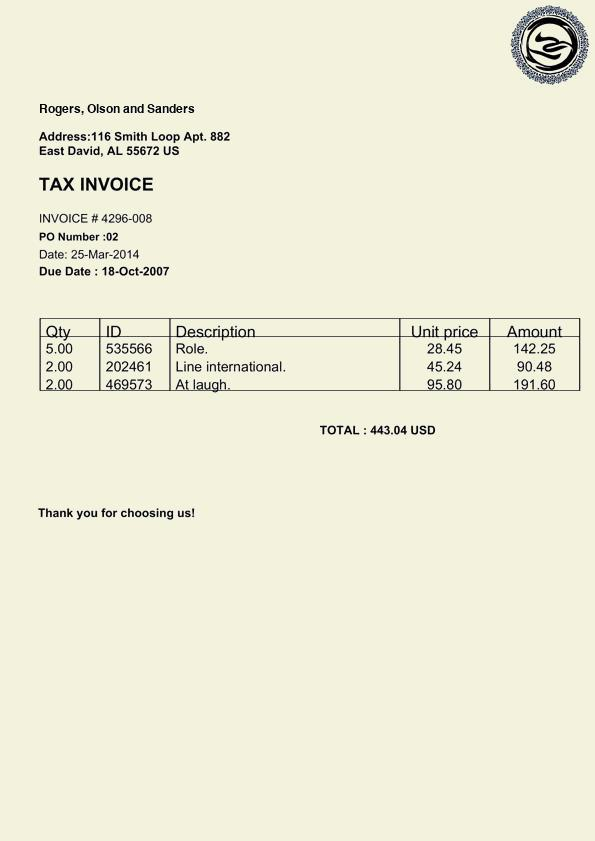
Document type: Invoice